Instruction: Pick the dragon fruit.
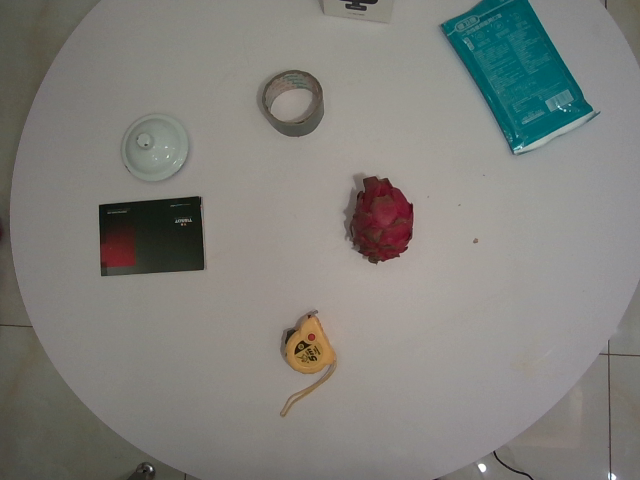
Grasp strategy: vertical